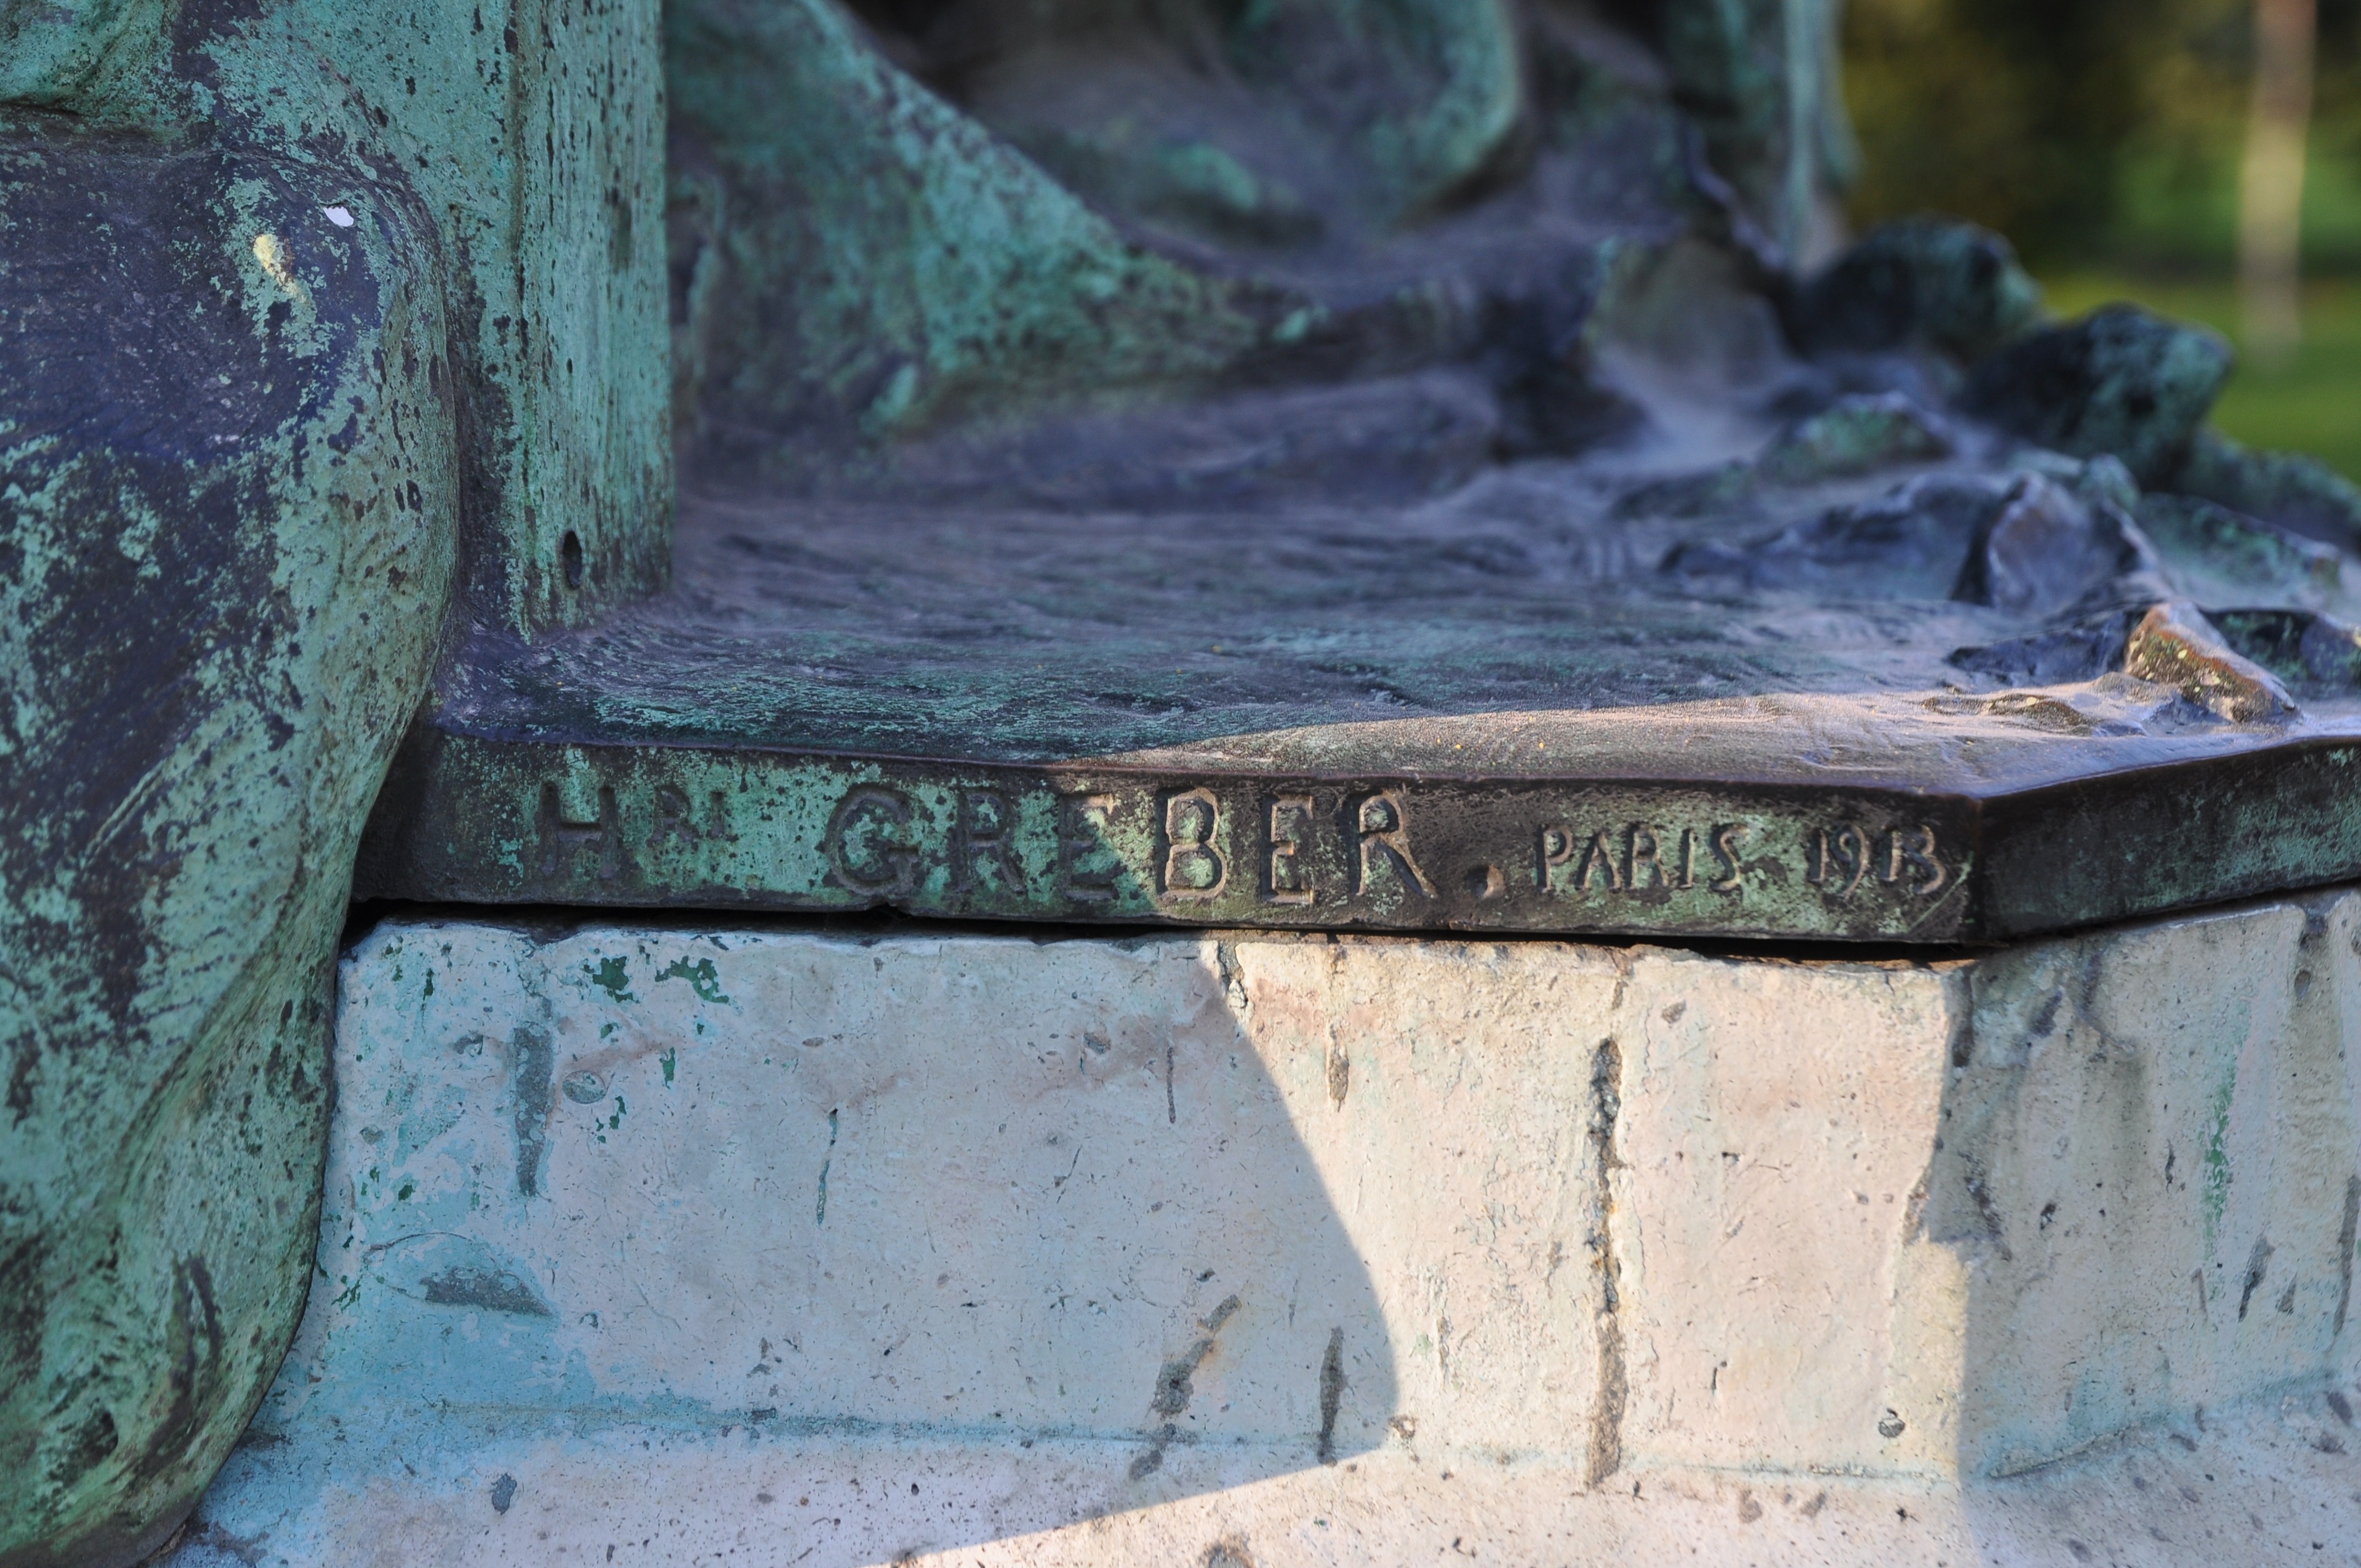
Signature of: henri léon gréber